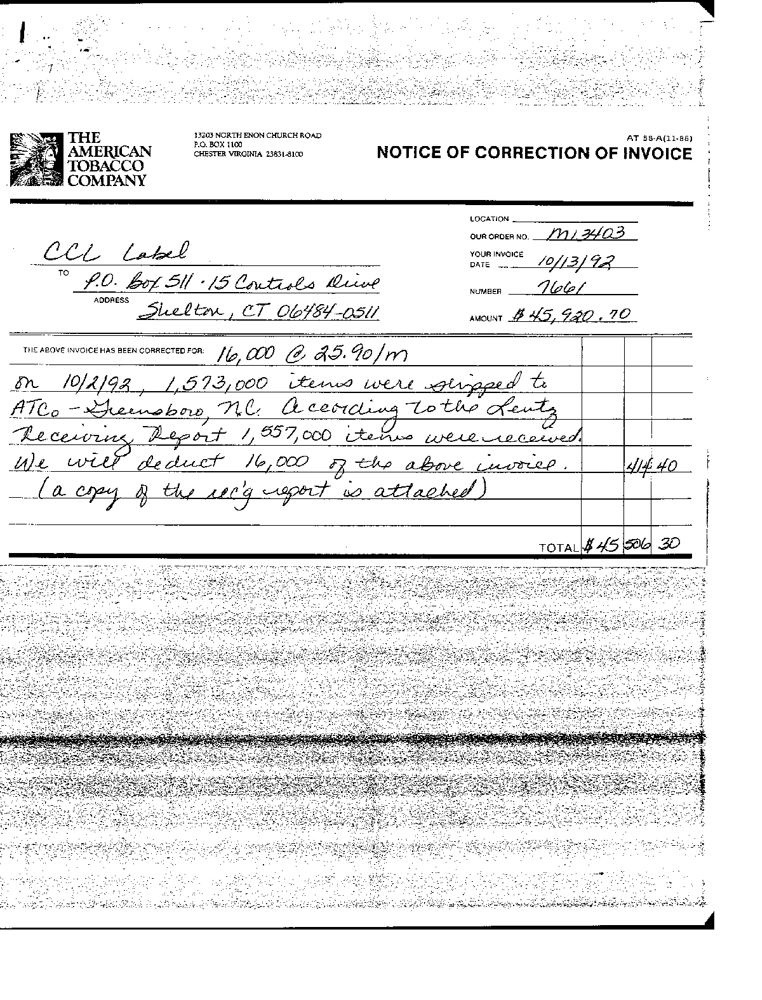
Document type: Invoice